Question: What is the main concern?
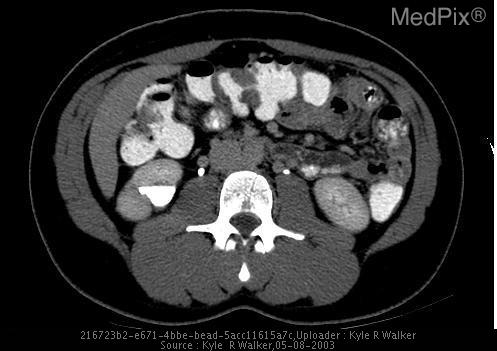
Answer: The findings suggest Axial CT images with contrast demonstrate a 2 cm hypodensity in the inferior pole of the right kidney. The mass contains 2 dependent calcifications. On the delayed phase of imaging, The hypdense mass fills with excreted contrast confirming the diagnosis of calyceal diverticulum.. Calyceal diverticulum of the inferior pole of the right kidney with two dependently layering urinary calculi. Axial CT with contrast in the early arterial phase suggestive of the diagnosis. Delayed imaging through the proximal collecting systems confirms the diagnosis.. The patient might have a history of 27 year old female who presented to the Internal Medicine clinic with a complaint of chronic right flank pain and a history of multiple urinary tract infections. Routine Labs revealed microhematuria. Request was made for a Abdominal CT..